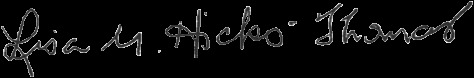
Signature of: lisa hicks thomas